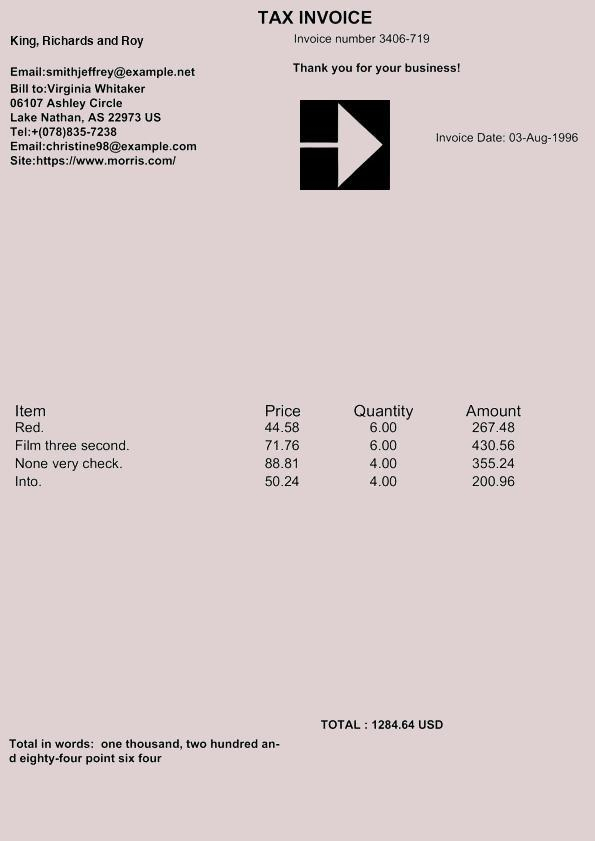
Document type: Invoice